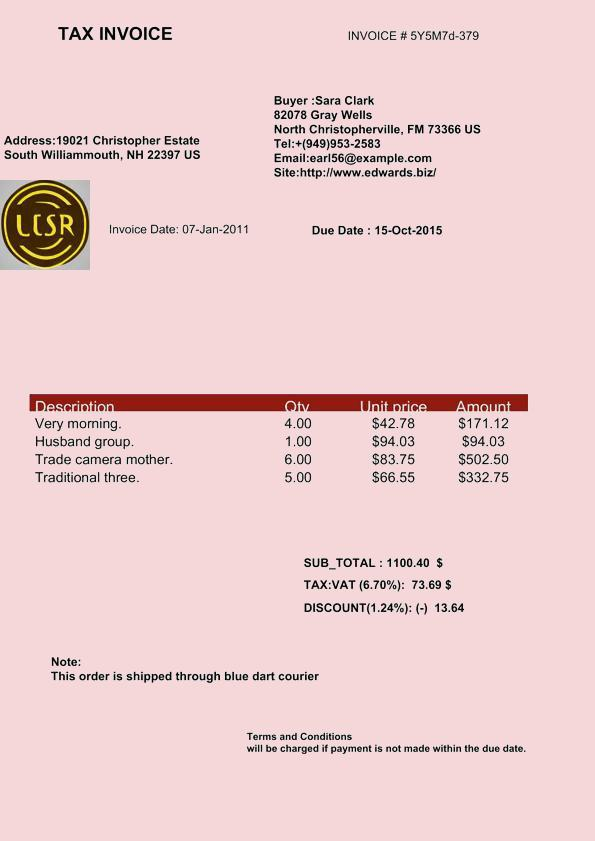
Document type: Invoice